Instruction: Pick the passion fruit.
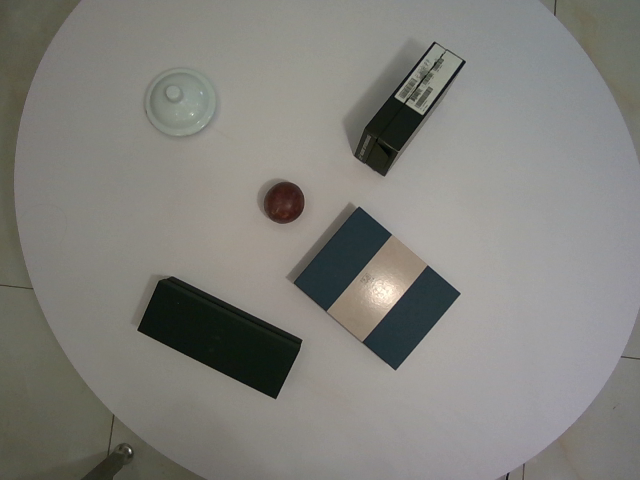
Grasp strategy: vertical